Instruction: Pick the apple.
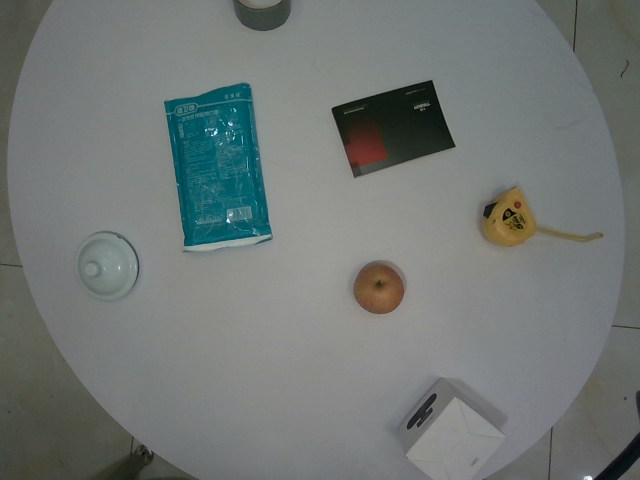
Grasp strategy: vertical